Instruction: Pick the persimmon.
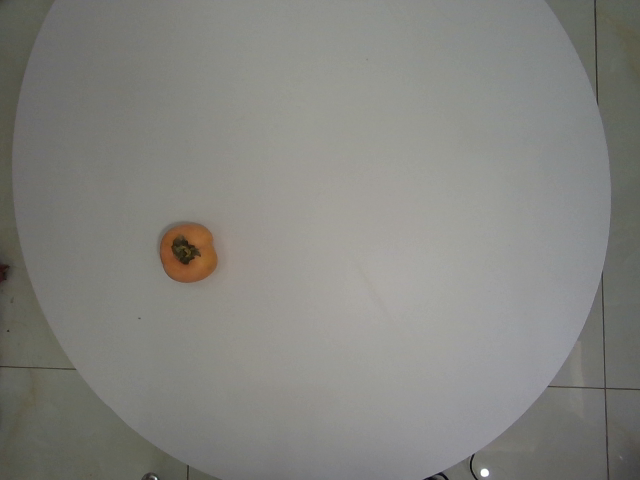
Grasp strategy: vertical